Question: Explain the disease:
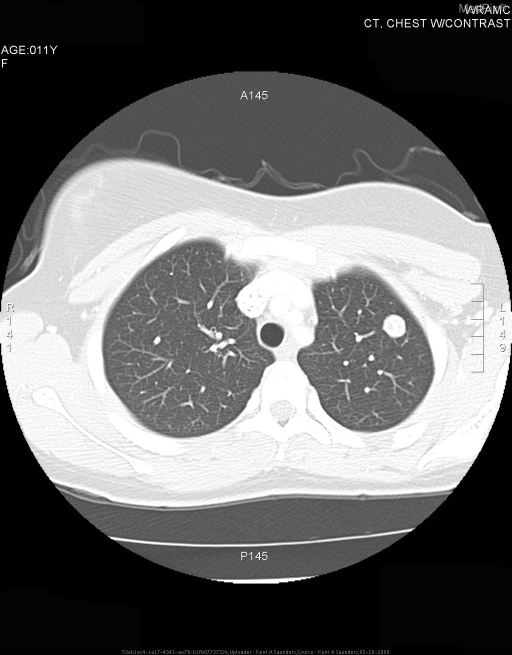
Answer: The disease is discussed as: One of the most common tasks in the daily life of a radiologist is assessing new solitary pulmonary nodules. By definition, a solitary pulmonary nodule is an opacity, 3 cm or less in diameter, without associated mediastinal lymphadenopathy or atelectasis. Lesions larger than 3 cm in diameter usually are defined as masses.   Most of these represent bronchogenic carcinomas. But even a smaller nodular opacity may represent a relatively early and potentially curable primary bronchogenic carcinoma. The task of the radiologist is to distinguish such a lesion from common benign causes of a pulmonary nodule, especially a granuloma or hamartoma. Proper evaluation is important so that expeditious surgical removal of a potentially curable bronchogenic carcinoma can be accomplished, while concomitantly avoiding unnecessary invasive procedures for the benign conditions. In some surgical series, <50% of resected nodules are due to a malignant neoplasm.
The initial evaluation of the suspicious nodule should begin with a comparison of any obtainable previous chest radiographs. Absence of growth for two years generally is indicative of a benign lesion.

Lesion calcium and contour are important clues to the nature of a solitary pulmonary nodule.  Calcium is easy to recognize when it is deposited in a distinctive pattern—such as a central nidus, in concentric rings, or in a popcorn-like configuration—because of the contrast difference with noncalcified areas of the nodule. But it is much more difficult to ascertain when the calcium is distributed diffusely throughout the lesion in a homogeneous fashion. Since density on a radiographic film is an imprecise parameter, the determination of the calcium content of a nodule that appears homogeneous on standard radiography is often quite subjective.

In most situations when the plain chest radiograph demonstrates a suspicious nodule, CT should be used because it is the most effective, objective, and widely available radiologic technique to further assess the nature (shape, borders, and density) of a presumed solitary pulmonary nodule. Furthermore, simultaneous assessment of the mediastinum and chest wall is achieved, along with comprehensive evaluation of both lungs. Not infrequently, other pulmonary nodules are detected in the patient suspected to have a single lesion on chest radiography. The alternatives generally available besides CT are surgical resection via thoracotomy or thoracoscopic wedge resection, needle biopsy, or the much less desirable approach of obtaining frequent serial radiographs to monitor possible growth of the lesion.

The basic assumption underlying the use of CT densitometry is that the presence of calcification in a well-circumscribed pulmonary nodule is a strong indicator of a benign lesion because granulomas contain greater amounts of calcium much more frequently than malignant neoplasms. Obviously, CT would not be warranted in an attempt to distinguish a benign granuloma from a metastasis in a patient who has had a primary osseous or soft-tissue sarcoma (e.g., osteosarcoma or chondrosarcoma) or a mucin-producing adenocarcinoma (e.g., colon, ovary, or breast) that might calcify. Also, metastases that have a propensity to bleed (e.g., choriocarcinoma or melanoma) may have higher CT numbers than soft tissue because of fresh hemorrhage or calcification induced by prior bleeding, but such lesions almost always have irregular margins.
Occasionally, other features are detected that permit confident diagnosis of a benign lesion, such as lucent areas of fat within the nodule consistent with a hamartoma. Adjacent small satellite nodules suggest a benign etiology, most typically granulomatous infection. Lesions that are not truly nodular on CT, but rather linear or ovoid, also are usually benign.

While there are no pathognomonic radiologic features of a malignant pulmonary lesion, thin section CT may strongly suggest that a small peripheral nodule represents a primary lung carcinoma. An outer margin that has a spiculated interface with lung or is hazy and less dense than centrally due to lepidic growth favors a malignant neoplasm. An endobronchial component, convergence with a peripheral pulmonary vein, or focal pleural retraction toward the lesion are additional signs suggesting a malignant lesion. A heterogeneous internal composition, especially with small areas of necrosis, supports the diagnosis of a carcinoma. Small air bronchograms, or focal bubble lucencies (air bronchiolograms), in a poorly marginated pulmonary nodule are more common in a malignant lesion, especially bronchioloalveolar cell carcinoma, and sometimes lymphoma; however, these findings may also occur in benign inflammatory masses. If the lesion is probably malignant, a subsequent or preceding standard post-contrast-enhanced CT examination of the thorax and upper abdomen should be obtained for comprehensive staging, including a search for additional lung lesions.

The margins of the lesion must be relatively smooth in order to confidently diagnose a benign lesion, since a small percentage of primary bronchogenic carcinomas may contain foci of dystrophic calcification. Such calcification, usually eccentric and stippled, is most typically found in larger lesions that almost always have markedly irregular margins. Relatively large and central carcinoid tumors also may contain foci of calcification; a clue to the proper etiology is their central location immediately adjacent to a secondary bronchus. Most calcified granulomas are in the periphery of the lung. Hamartomas, which also may be peripherally located, can contain calcification. It is sometimes characteristically popcorn or chondroid-like, and at times may be detected in conjunction with fat in the lesion.

Because thinly collimated scans are noisier and subject to greater statistical variation and it is known that malignant neoplasms may contain calcification, it is generally judicious to obtain follow-up chest radiographic study in 3 to 6 months to corroborate that the calcified nodule depicted on CT has a stable growth pattern.

The presence or absence of enhancement after intravenous contrast administration may contribute further data in predicting the etiology of a well-circumscribed homogeneous nodule that remains indeterminate.  Similarly, FDG PET imaging, which assesses metabolic activity, may have equivalent or superior efficacy in separating a benign from a malignant nodule.